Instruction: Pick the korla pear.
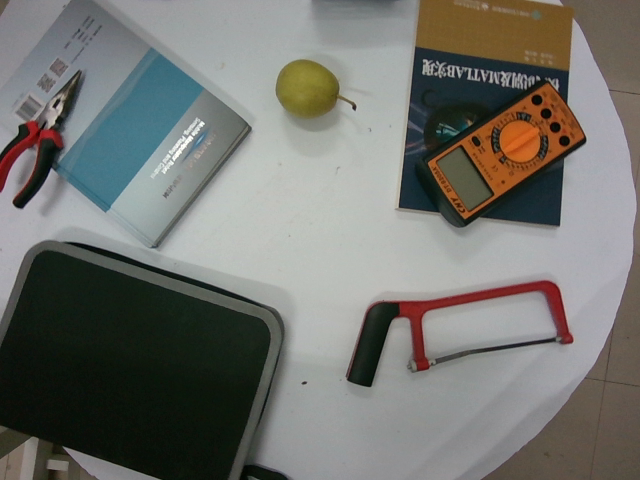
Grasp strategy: vertical